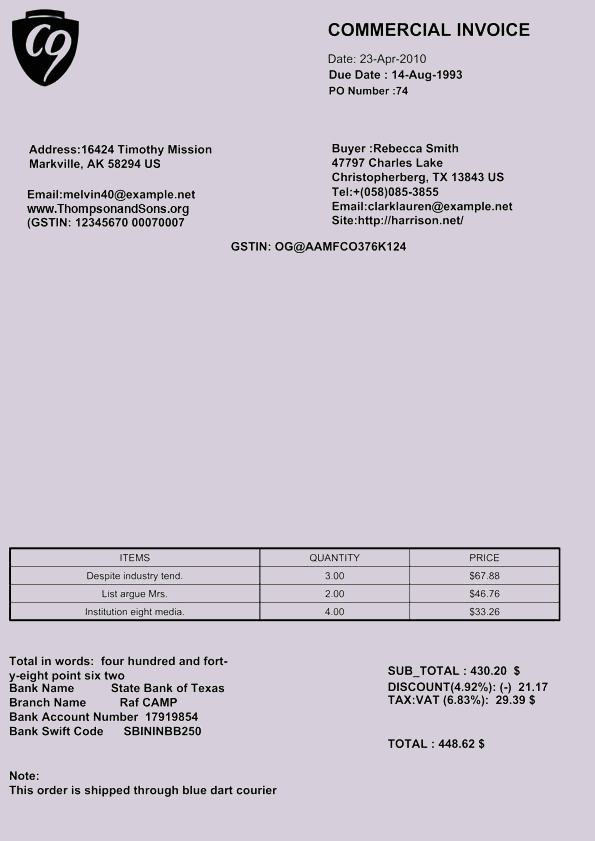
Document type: Invoice